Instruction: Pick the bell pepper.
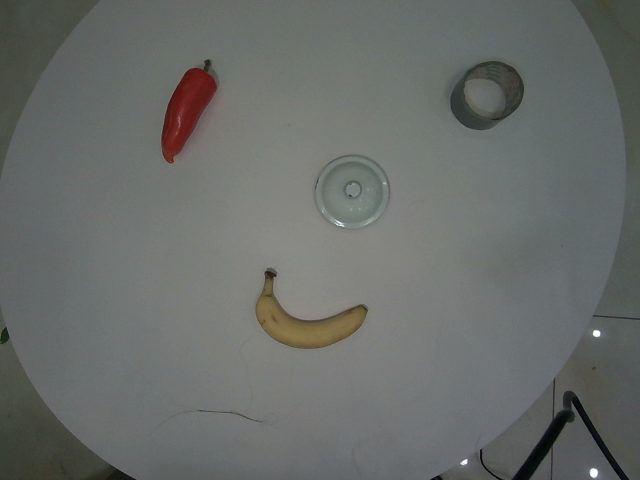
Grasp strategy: vertical